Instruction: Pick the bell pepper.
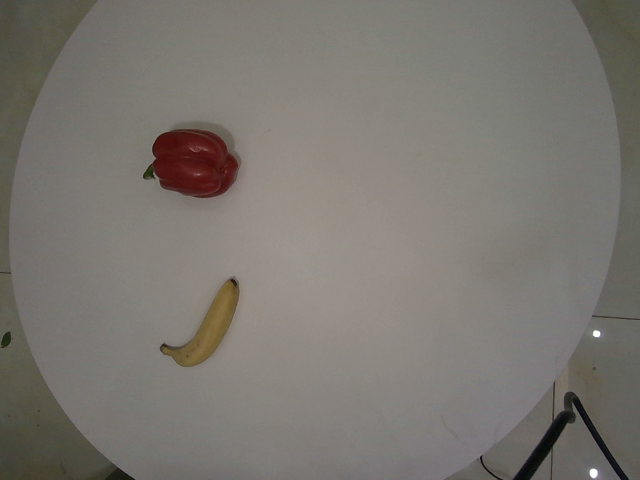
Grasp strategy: vertical